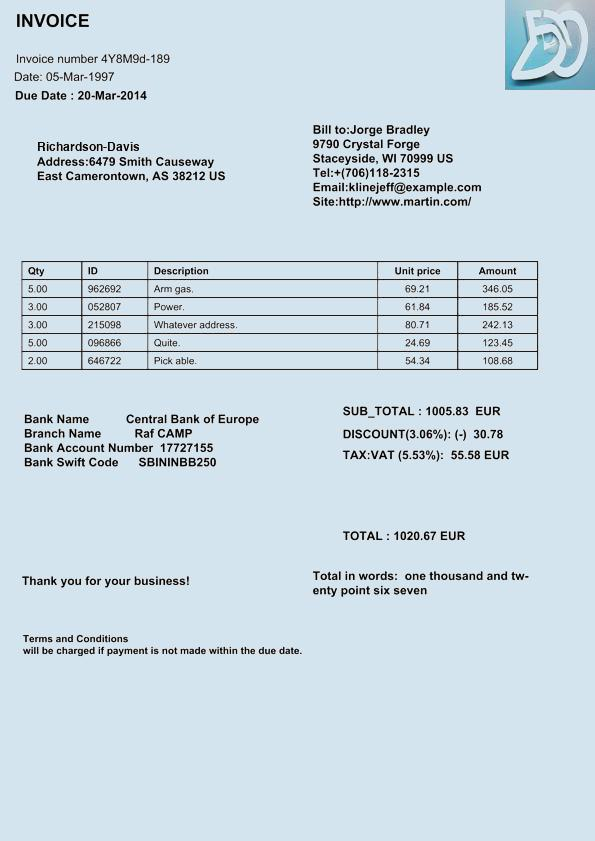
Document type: Invoice